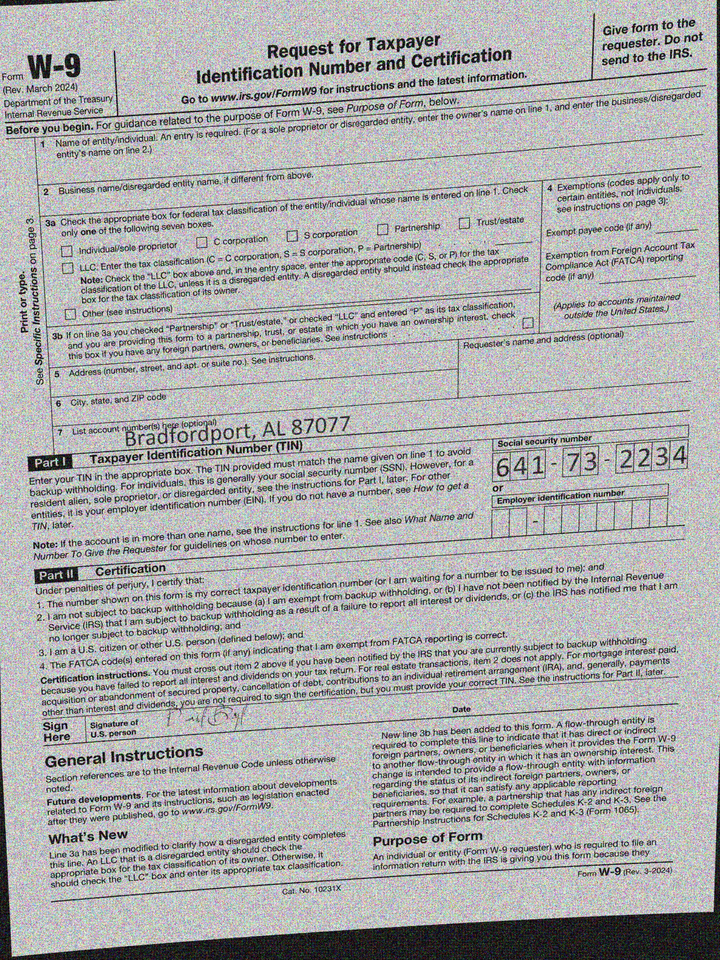
adr2: Bradfordport, AL 87077
cbx: no
ssn: 641732234